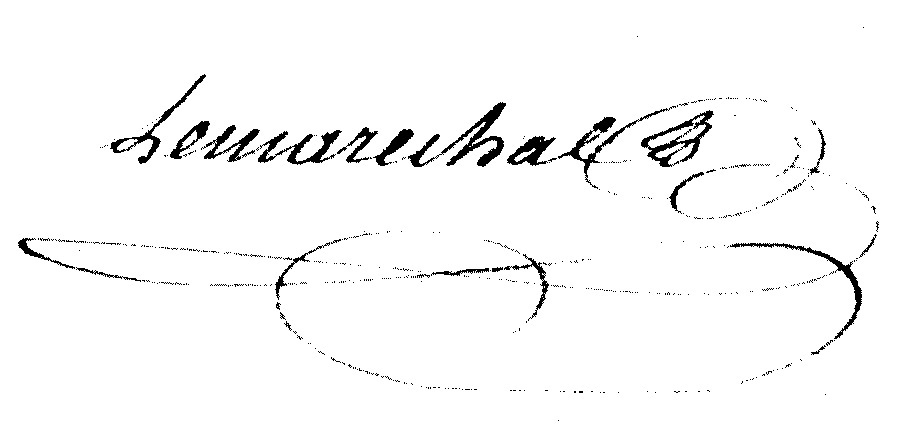
Signature of: denis le maréchal